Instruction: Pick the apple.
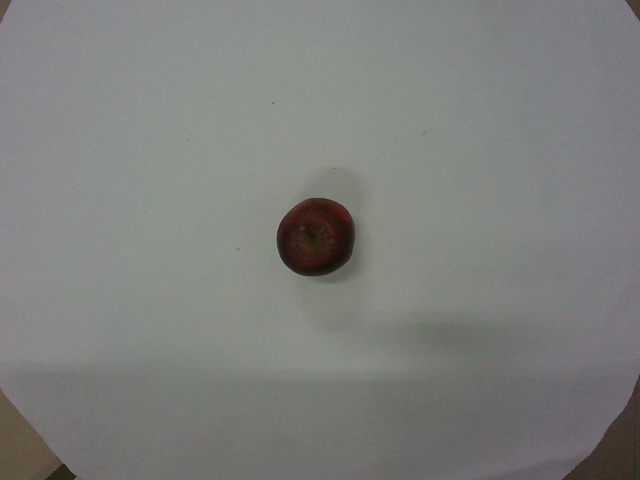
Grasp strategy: vertical